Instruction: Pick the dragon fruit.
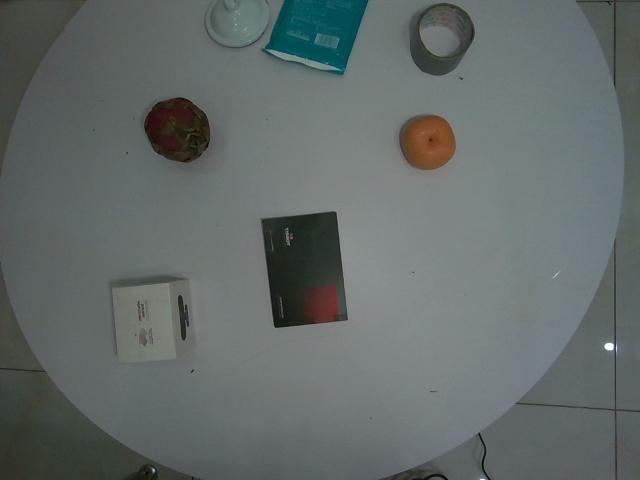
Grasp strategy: vertical